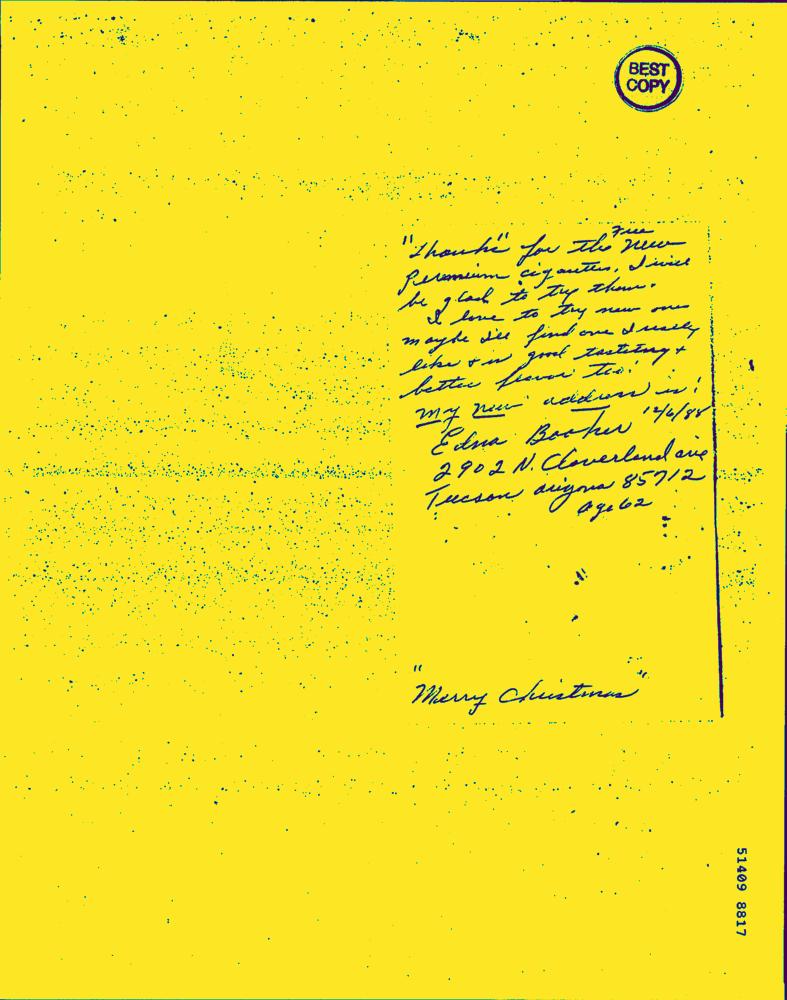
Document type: Hand-Written